Retrieve the amount in words, amount in figures, name of the payee, date on the cheque, and the bank name from the image.
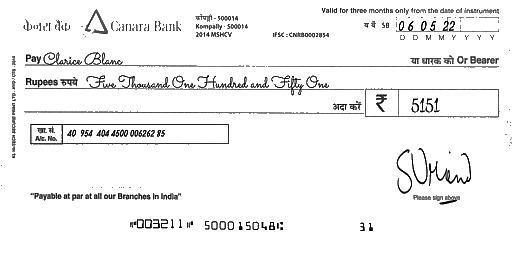
amt_in_words: Five Thousand One Hundred and Fifty One
amt_in_figures: 5151
payee_name: Clarice Blanc
bank_name: Canara Bank
cheque_date: 06/05/22